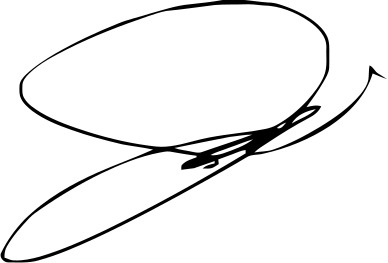
Signature of: john fetterman